Question: What do the imaging results show?
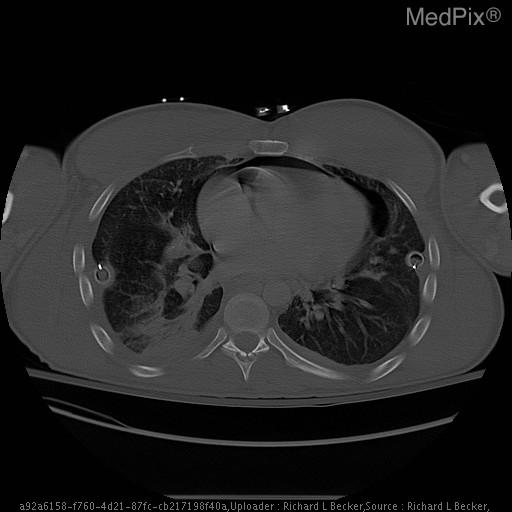
Answer: The imaging shows Thin rim of lucency surrounding the cardiac shadow. Previous Chest CT showed a small amount of pericardial air at the apex. Subsequent CT images.